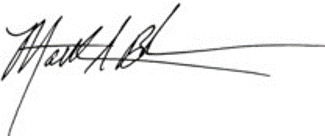
Signature of: matt boehnke